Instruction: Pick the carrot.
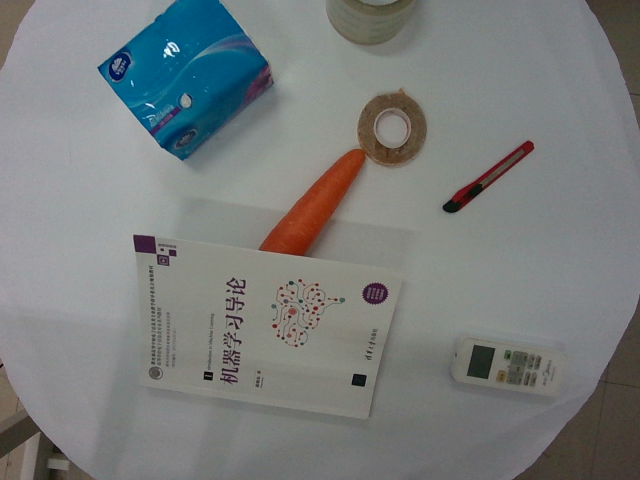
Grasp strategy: vertical